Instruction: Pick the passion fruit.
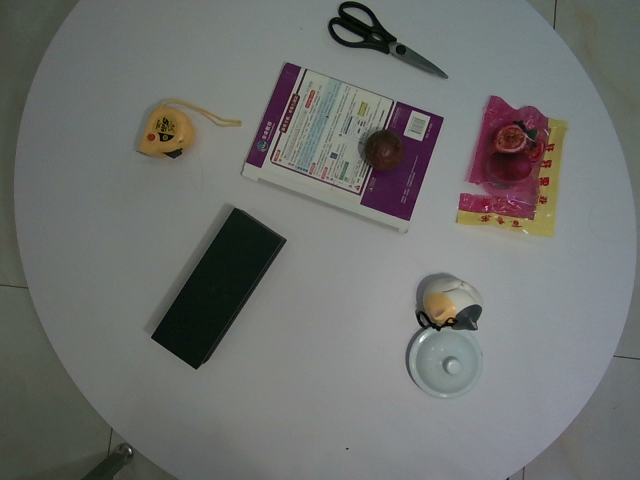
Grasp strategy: vertical